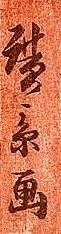
Signature of: utagawa hirokage